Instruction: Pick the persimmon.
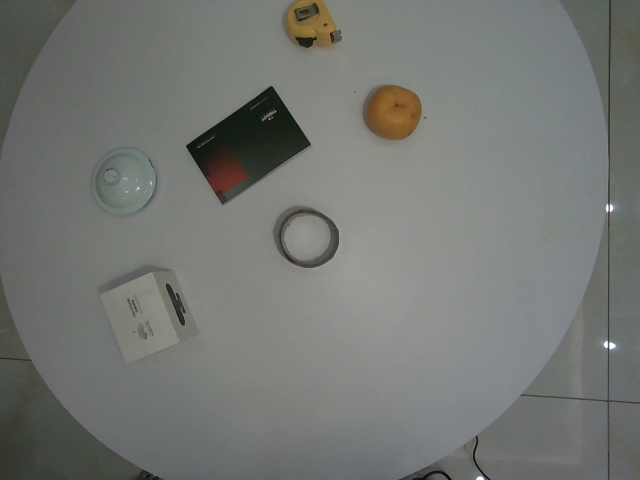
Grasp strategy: vertical